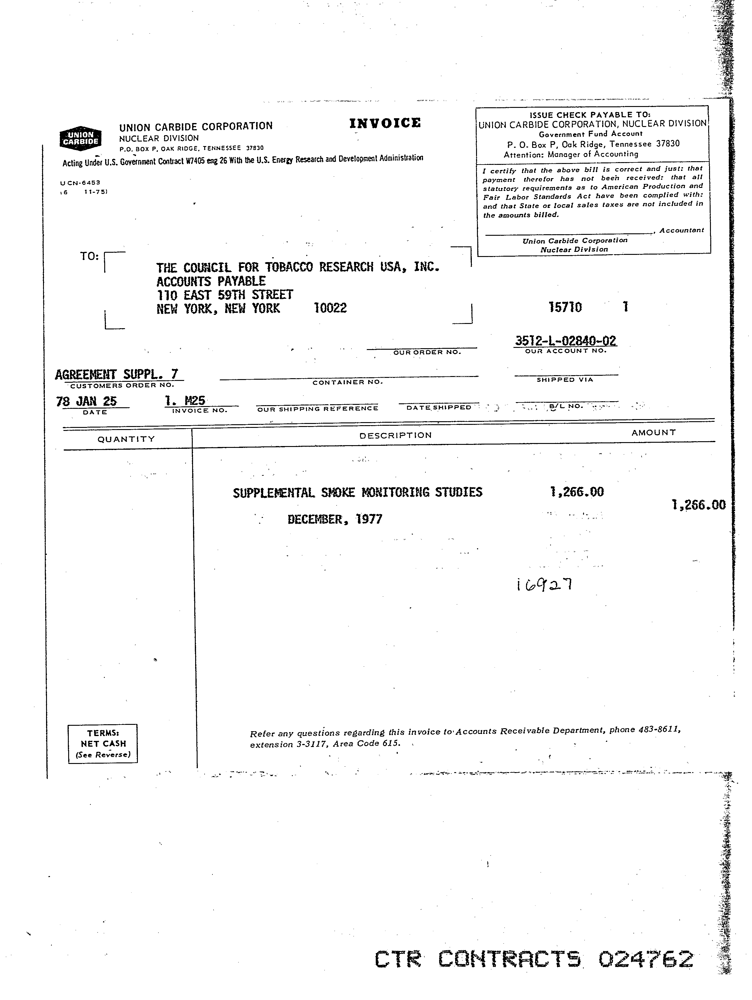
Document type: Invoice